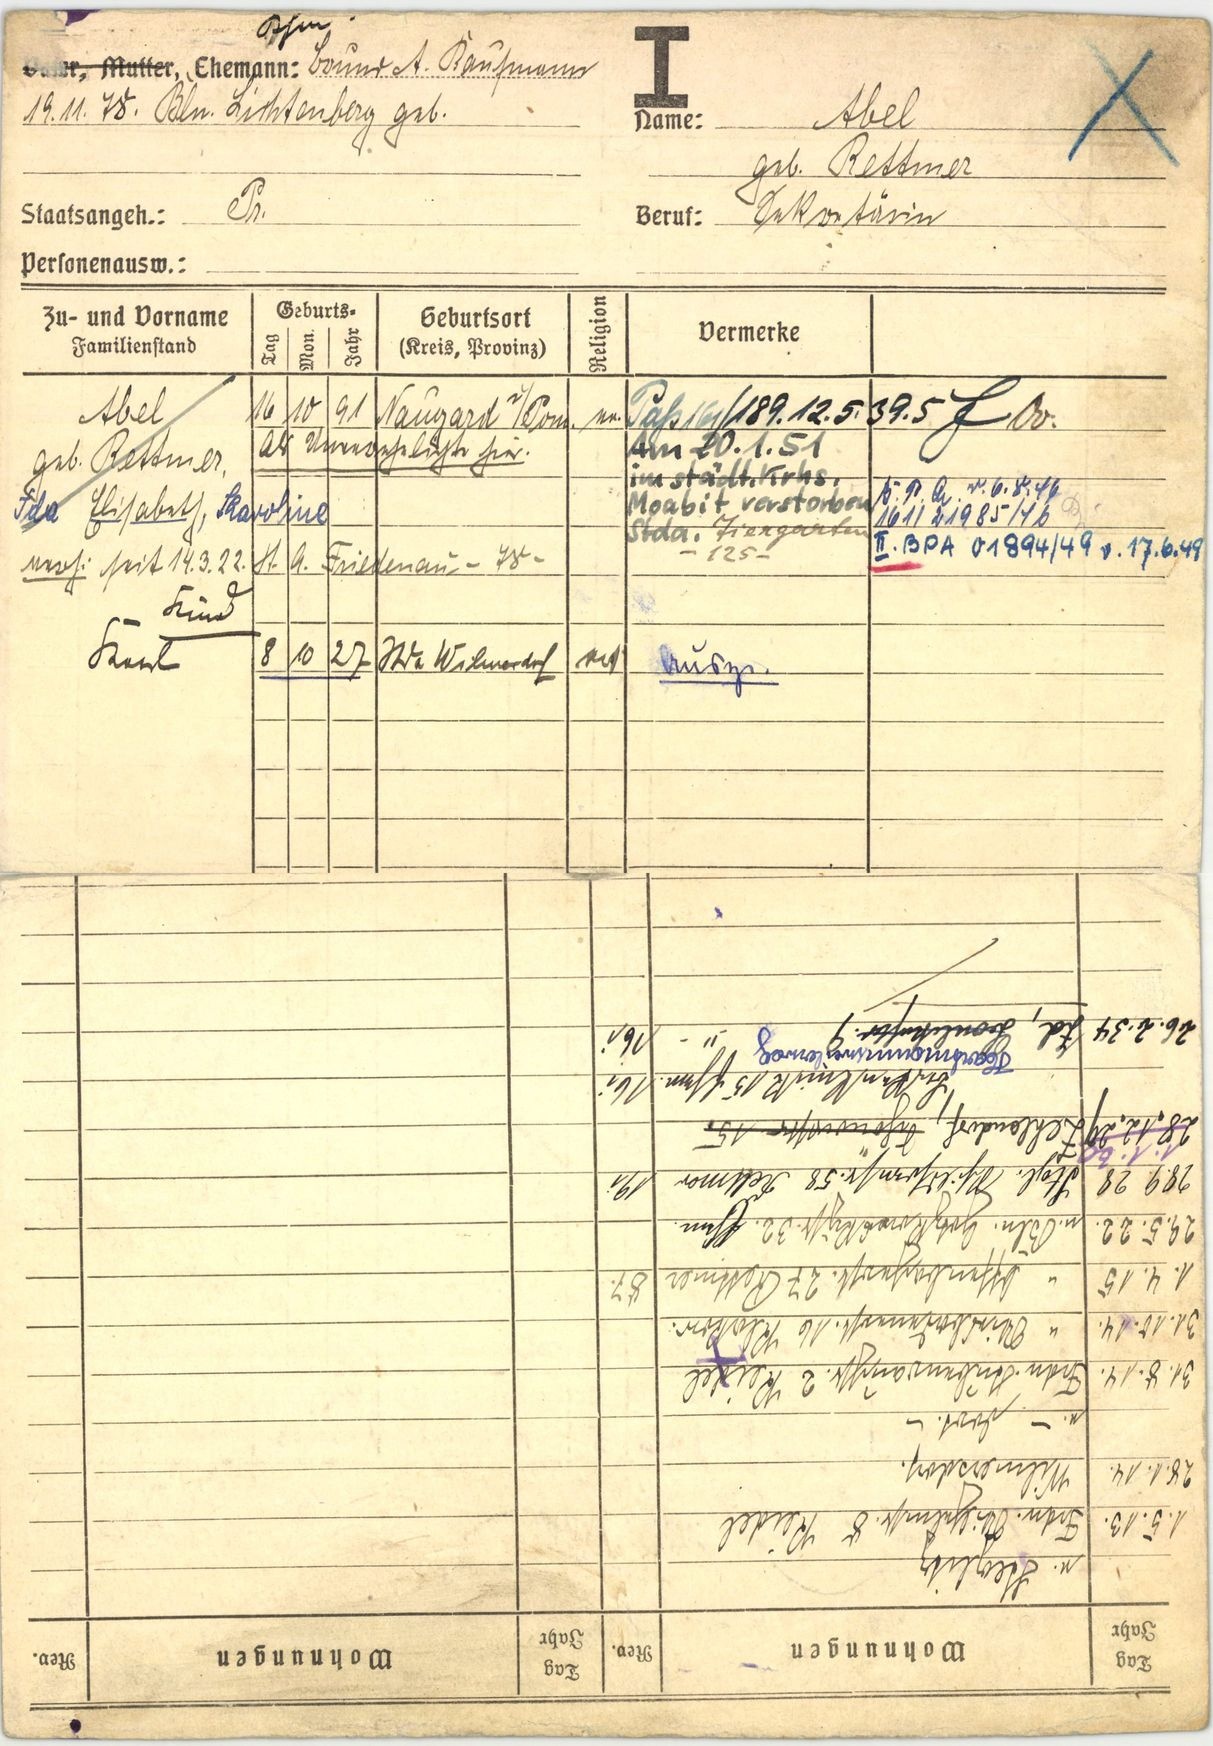
Abel

geb. Rettmer